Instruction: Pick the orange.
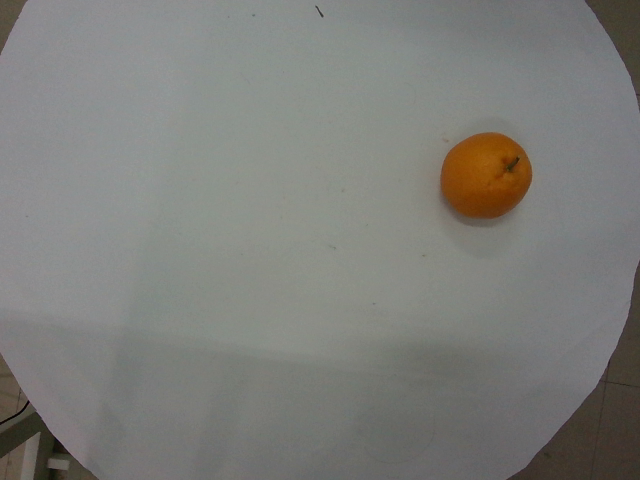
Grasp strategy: vertical